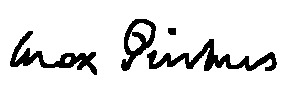
Signature of: max pinkus